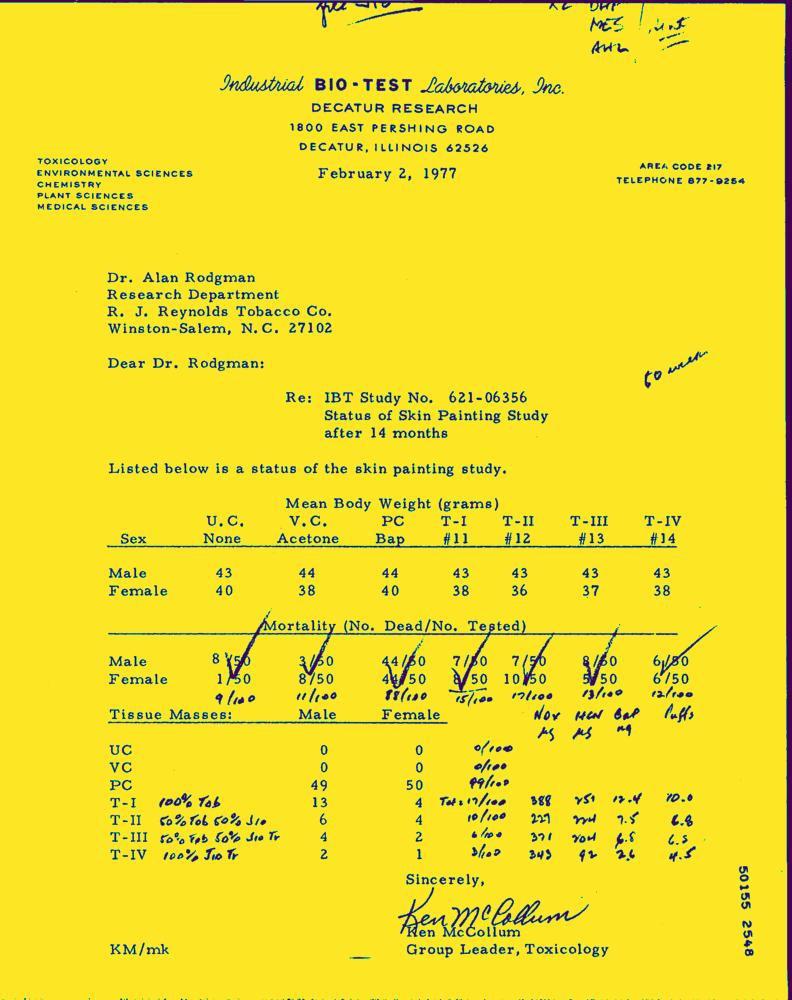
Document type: Letter-Doc